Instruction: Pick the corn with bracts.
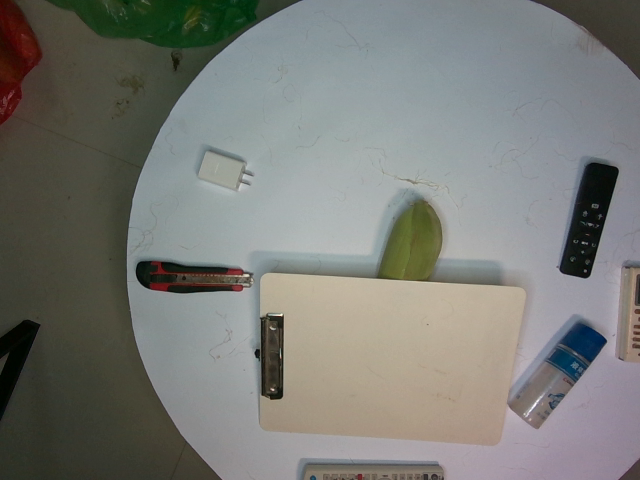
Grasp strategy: vertical